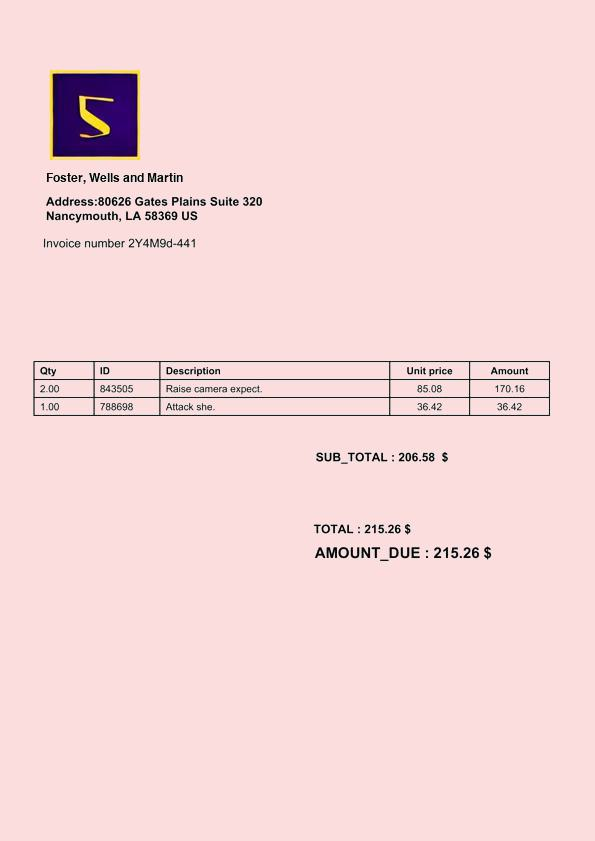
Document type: Invoice